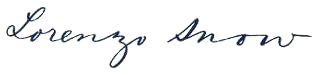
Signature of: lorenzo snow